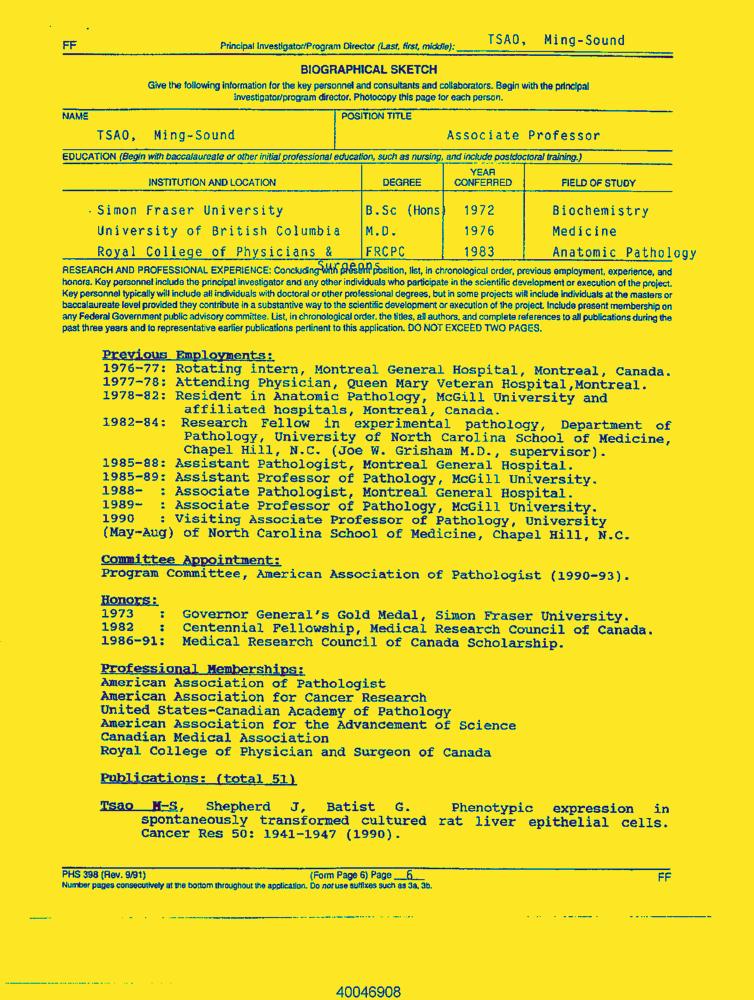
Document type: Resume-Doc